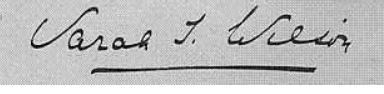
Signature of: sarah wilson